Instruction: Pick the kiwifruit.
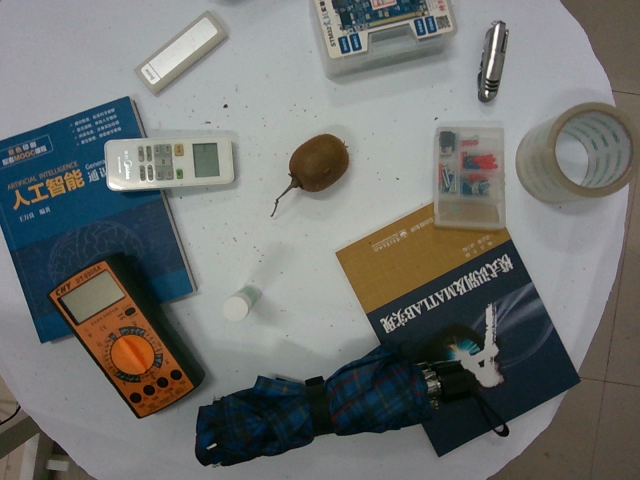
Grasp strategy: vertical